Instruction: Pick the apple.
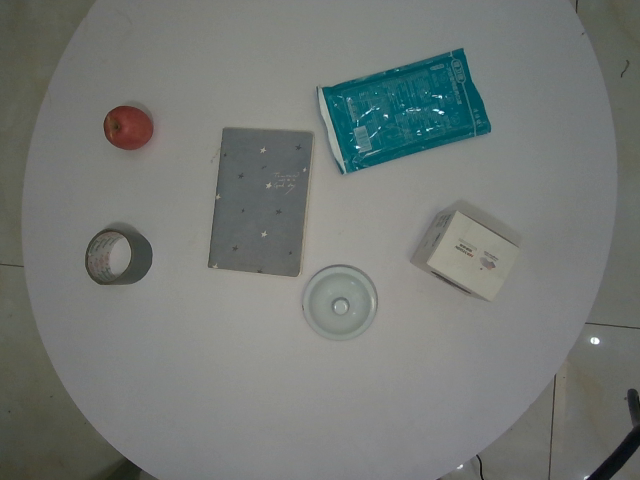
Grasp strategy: vertical